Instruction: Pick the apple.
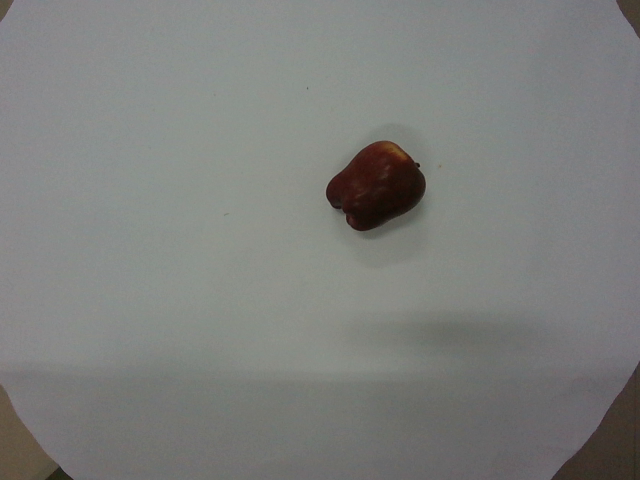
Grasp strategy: vertical